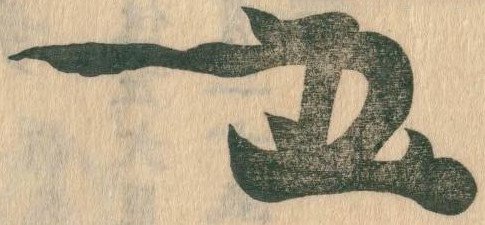
Signature of: toyotomi hidetsugu